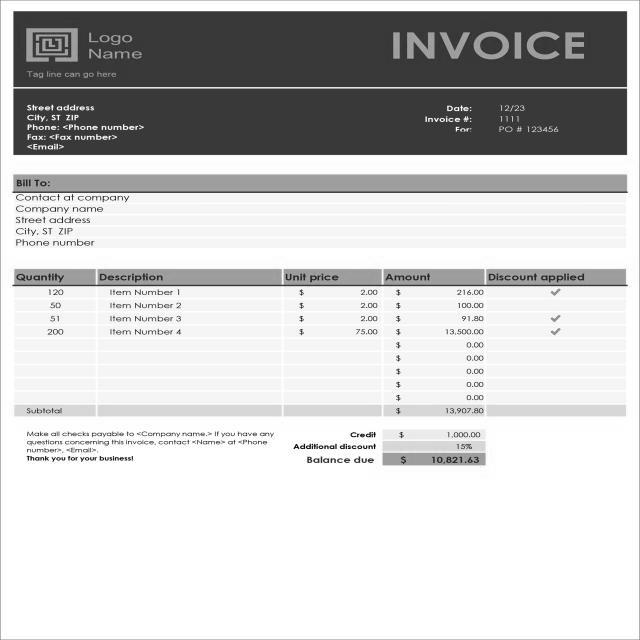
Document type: Invoice